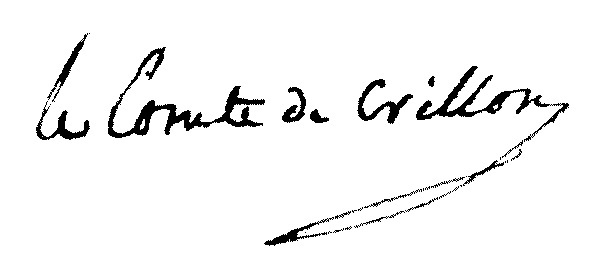
Signature of: françois félix dorothée de berton des balbes de crillon